Question: What is the property identification or parcel number listed?
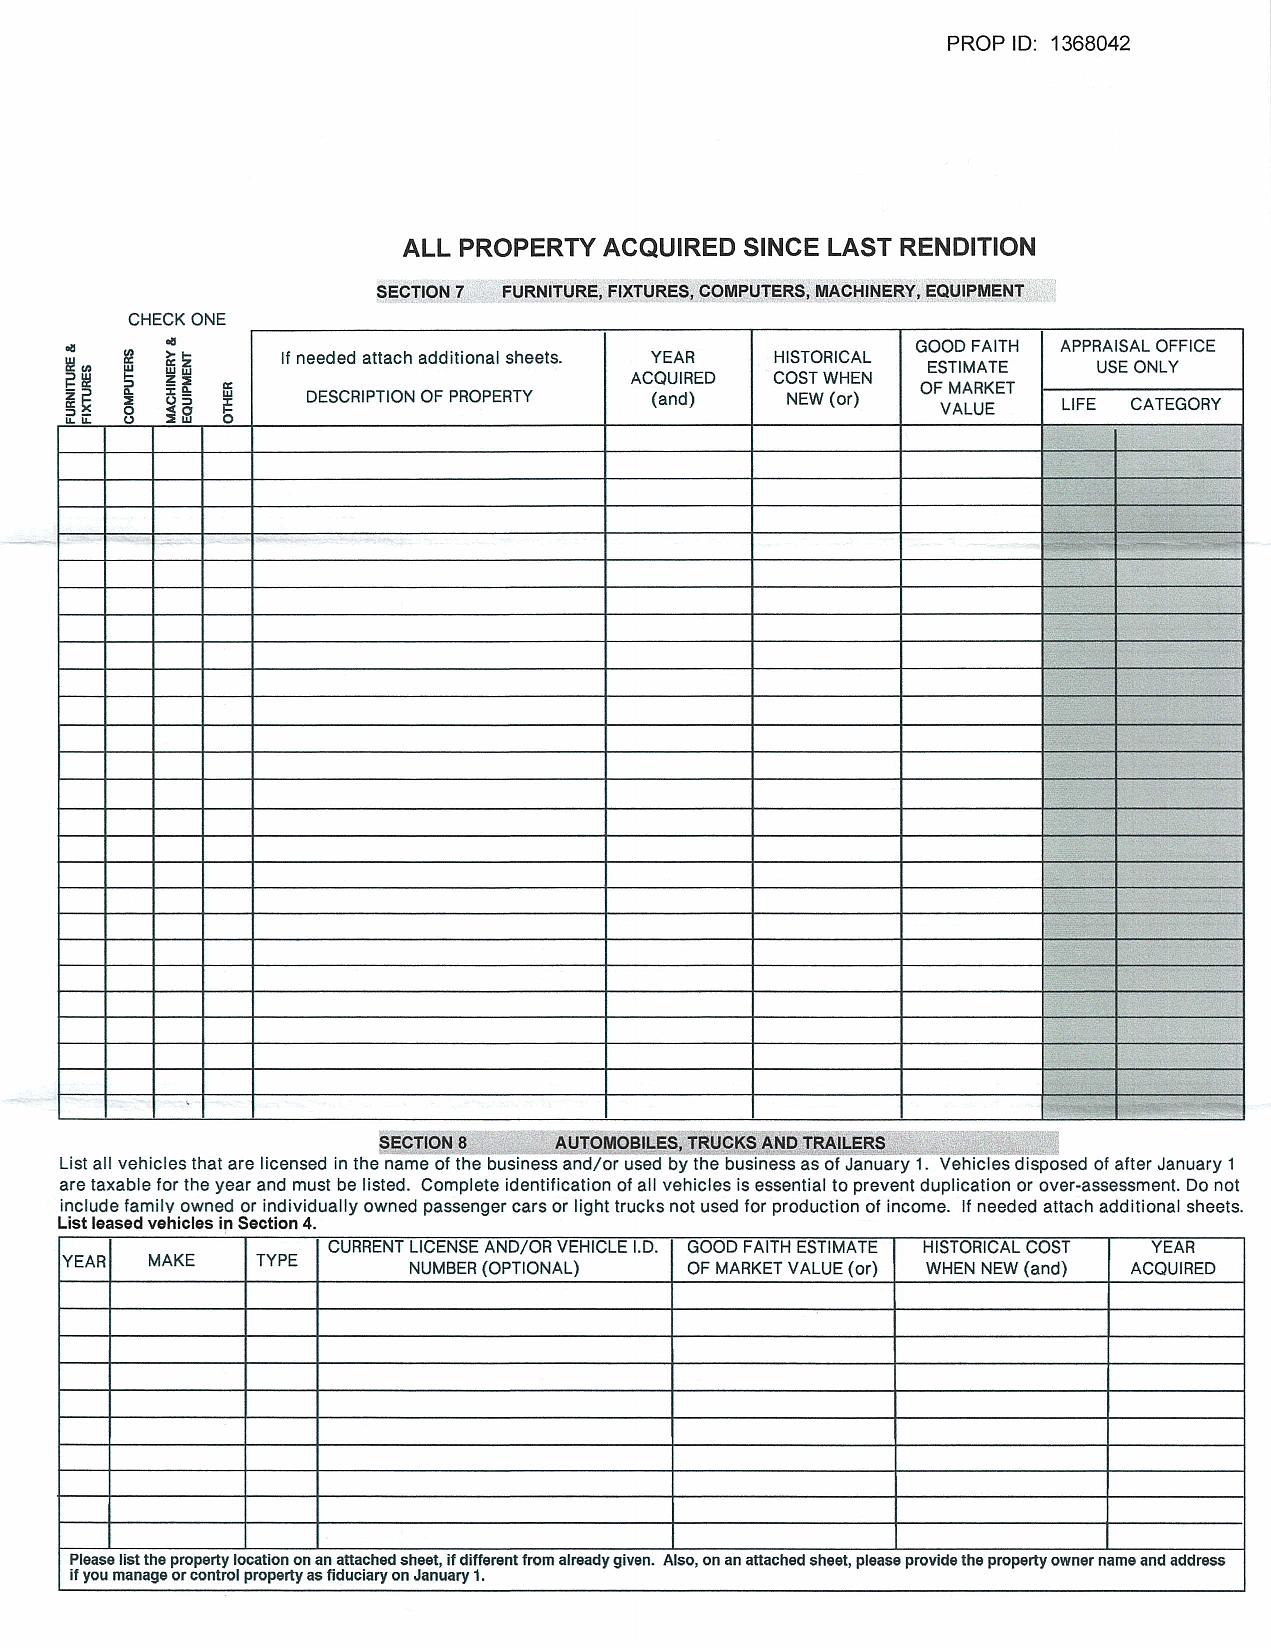
Answer: "1368042"